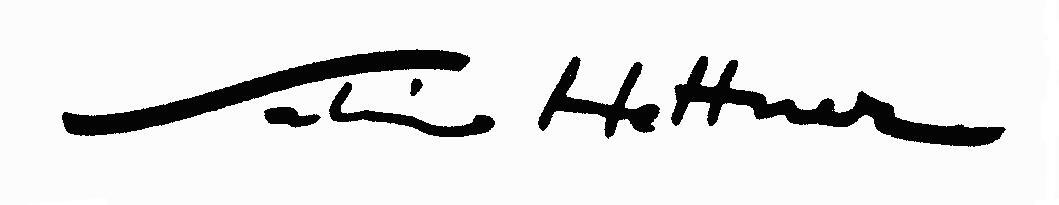
Signature of: sabine hettner